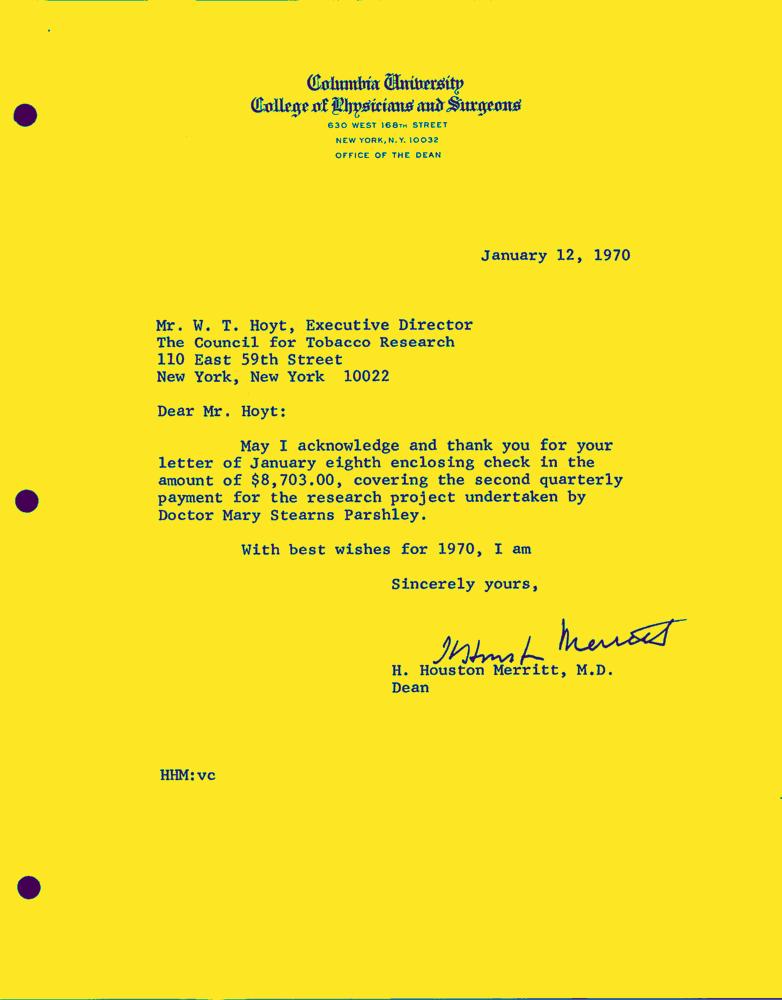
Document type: Letter-Doc